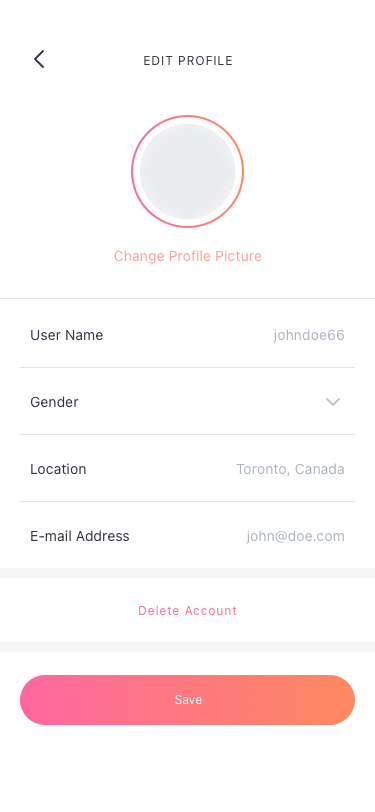
Text in this UI design:
Delete Account
john@doe.com
E-mail Address
Toronto, Canada
Location
Gender
johndoe66
User Name
Change Profile Picture
Edit Profile